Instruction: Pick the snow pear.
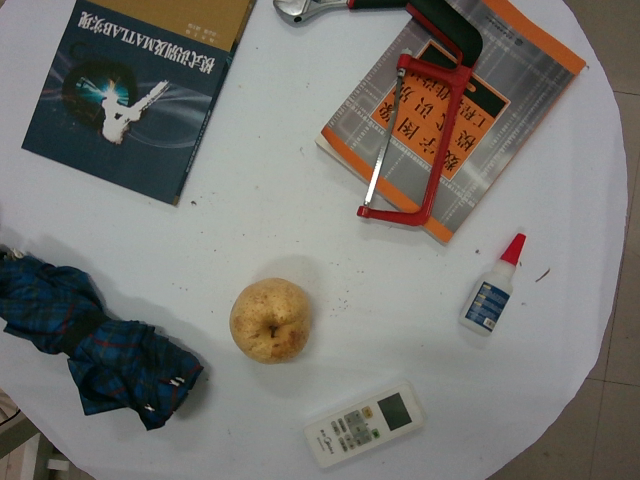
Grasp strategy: vertical